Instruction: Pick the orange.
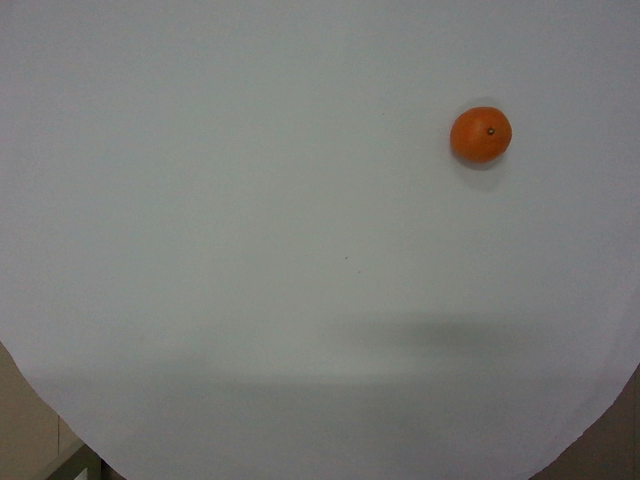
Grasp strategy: vertical